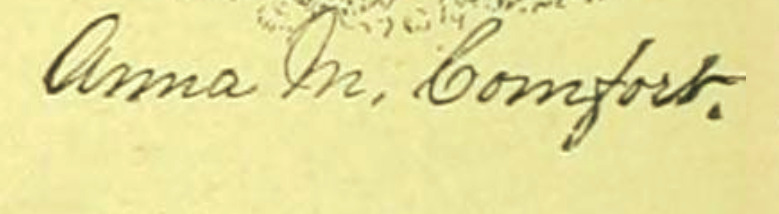
Signature of: anna manning comfort